Question: What type of tax is indicated in the document, personal property or real estate?
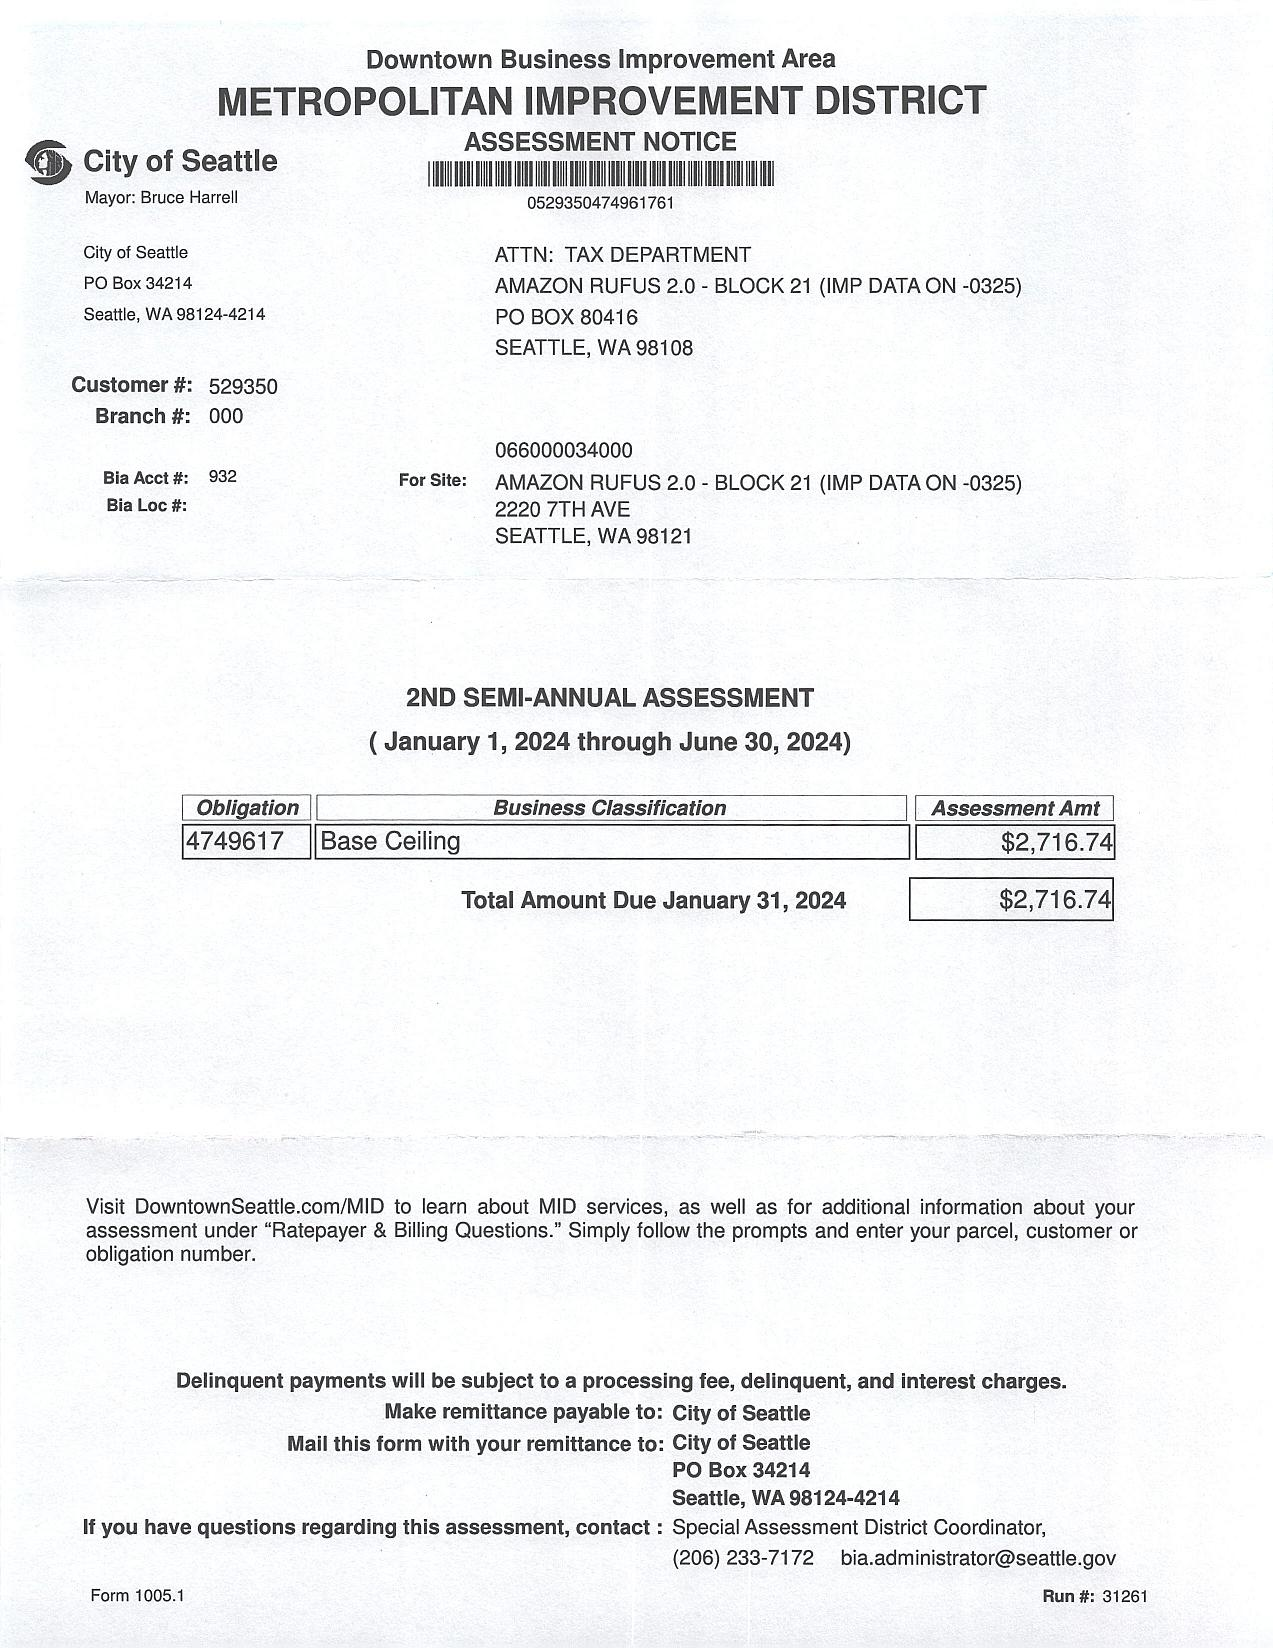
Answer: "Metropolitan Improvement District Assessment"